Question: What do the imaging results show?
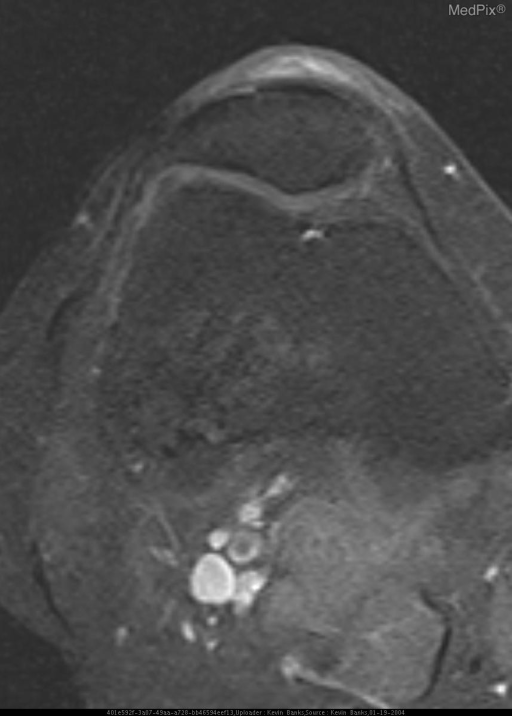
Answer: The imaging shows CR, CT, and MR demonstrate a well-defined lytic lesion in the distal femur with mixed fluid and fat attenuation and scattered calcification. MR of the femur reveals that the lesion demonstrates a mixed pattern of high and intermediate signal intensity on T1WI. On T2WI with fat-suppression, the areas of intermediate signal become hyperintense while the areas of high signal suppress. A rim of hypointense signal surrounds the entire lesion as well as being scattered throughout the central portion. These areas remain hypointense on all sequences. Axial T1WI with fat suppression post gadolinium administration shows no enhancement..